Question: In what way does the history help explain the case?
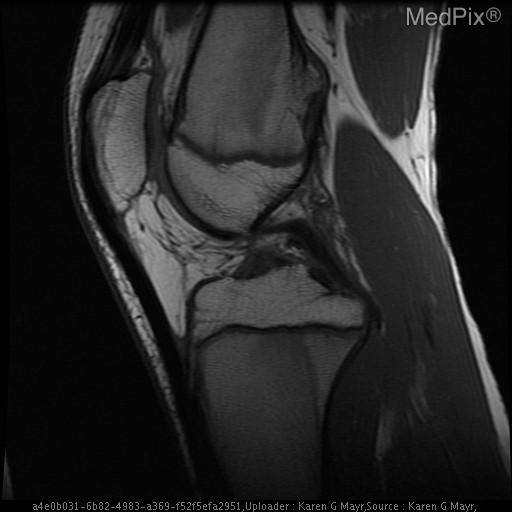
Answer: The patient's history of Twisting injury.  Rule out meniscal tear. is key in understanding the case.